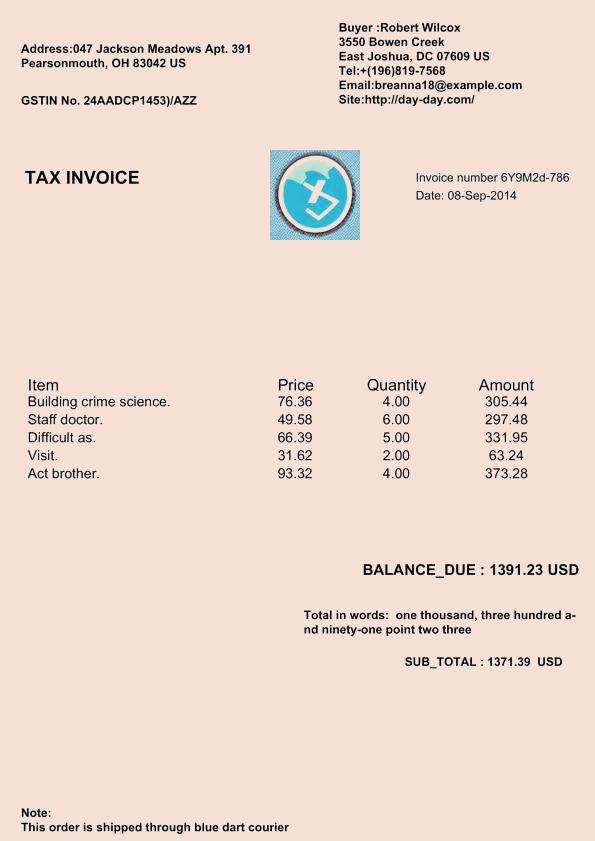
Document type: Invoice